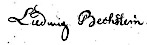
Signature of: ludwig bechstein